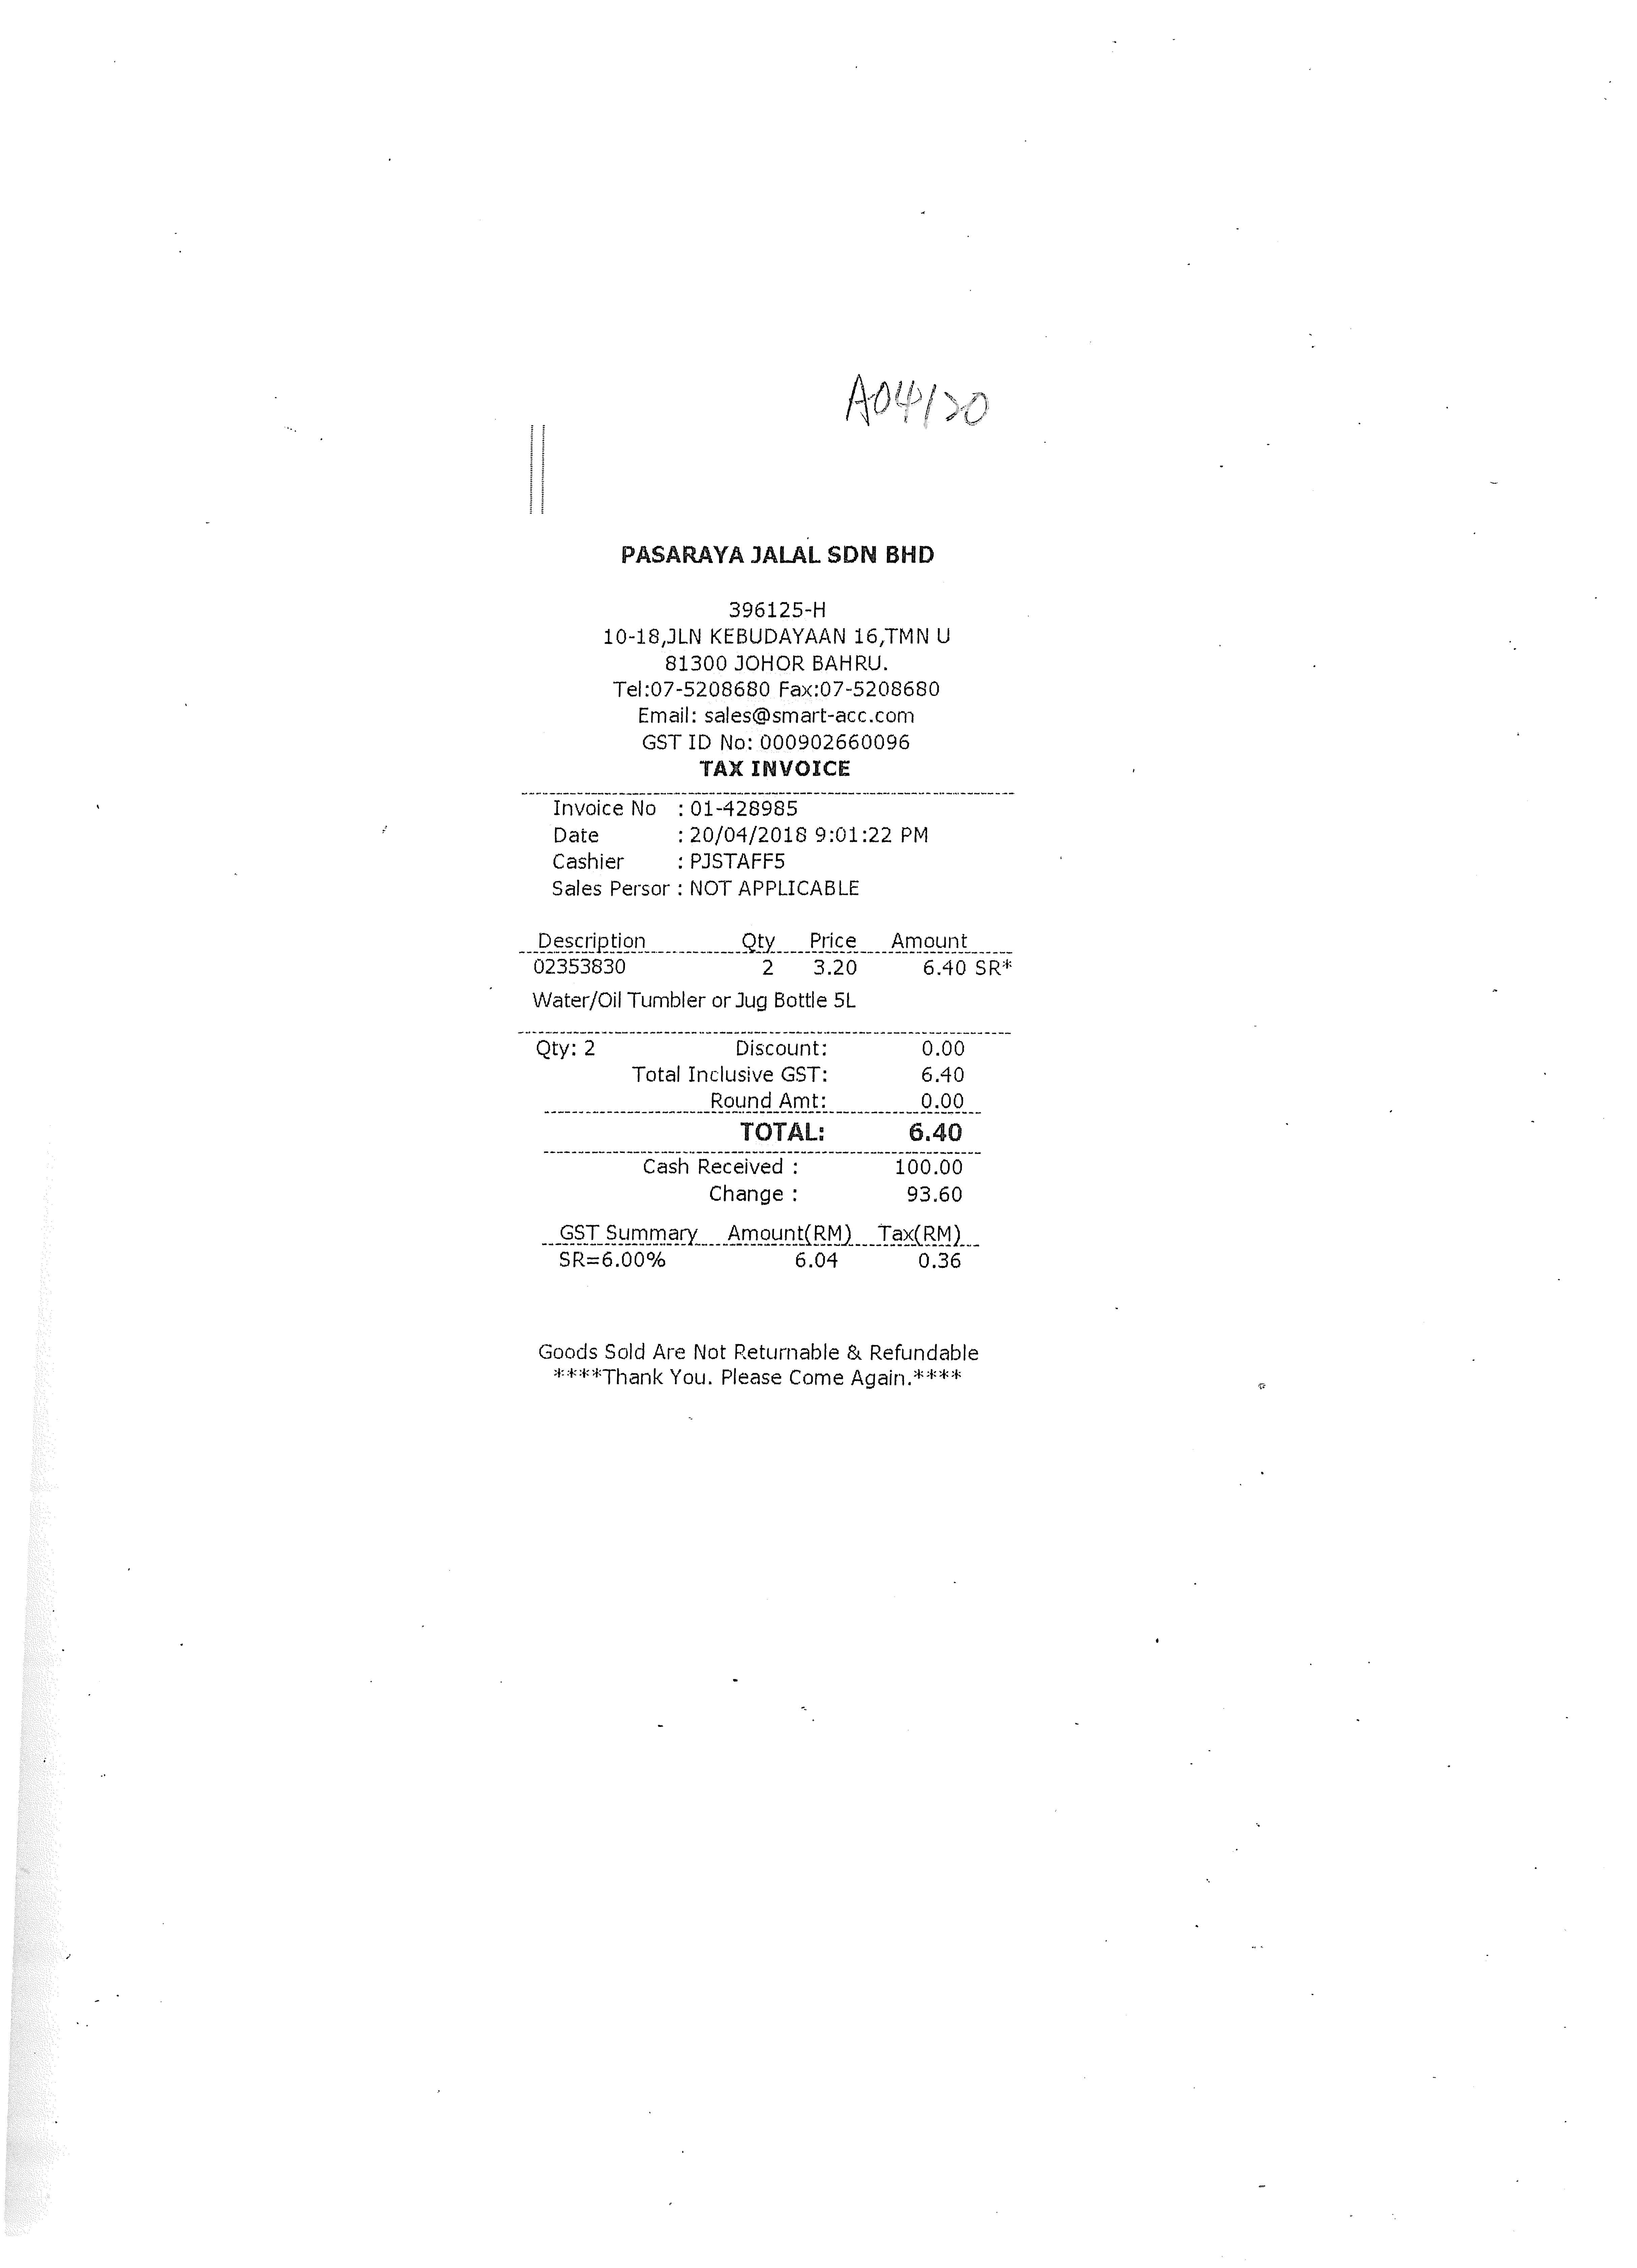
PASARAYA JALAL SDN BHD
396125-H
10-18,JLN KEBUDAYAAN 16,TMN U
81300 JOHOR BAHRU.
TEL:07-5208680 FAX:07-5208680
EMAIL: SALES@SMART-ACC.COM
GST ID NO: 000902660096
TAX INVOICE
INVOICE NO
DATE
: 20/04/2018 9:01:22 PM
CASHIER
: PJSTAFF5
SALES PERSOR : NOT APPLICABLE
DESCRIPTION
QTY
PRICE
AMOUNT
02353830
2
3.20
6.40 SR*
WATER/OIL TUMBLER OR JUG BOTTLE 5L
QTY: 2
DISCOUNT:
0.00
TOTAL INCLUSIVE GST:
6.40
ROUND AMT:
0.00
TOTAL:
6.40
CASH RECEIVED :
100.00
CHANGE :
93.60
GST SUMMARY
AMOUNT(RM)
TAX(RM)
SR=6.00%
6.04
0.36
GOODS SOLD ARE NOT RETURNABLE & REFUNDABLE
****THANK YOU. PLEASE COME AGAIN.****
: 01-428985